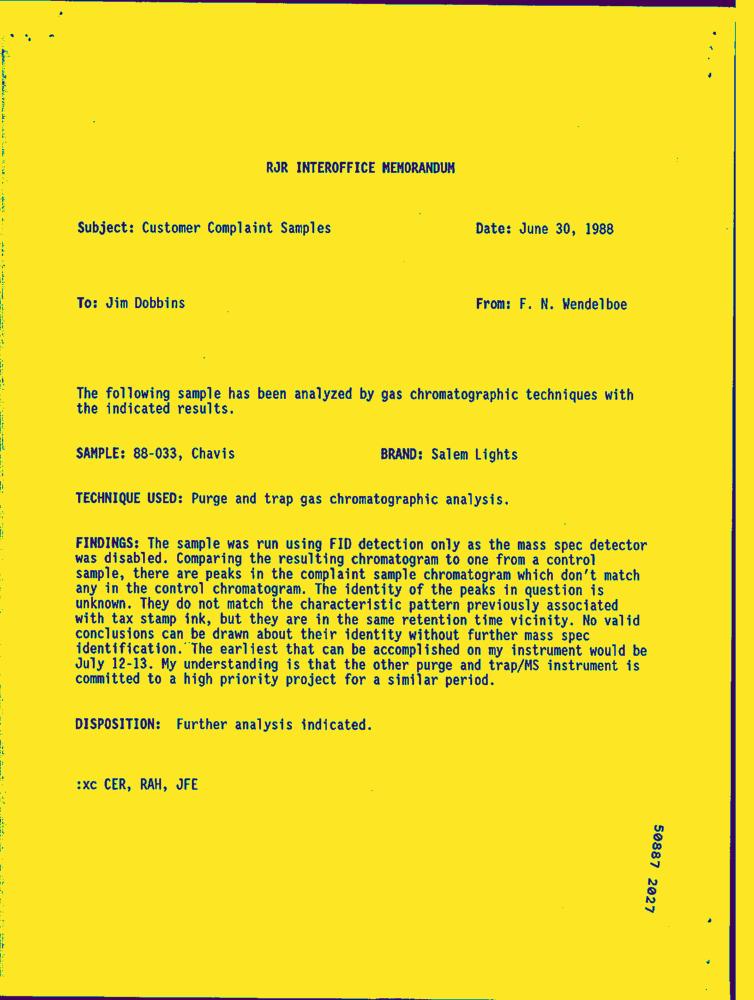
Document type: Letter-Doc